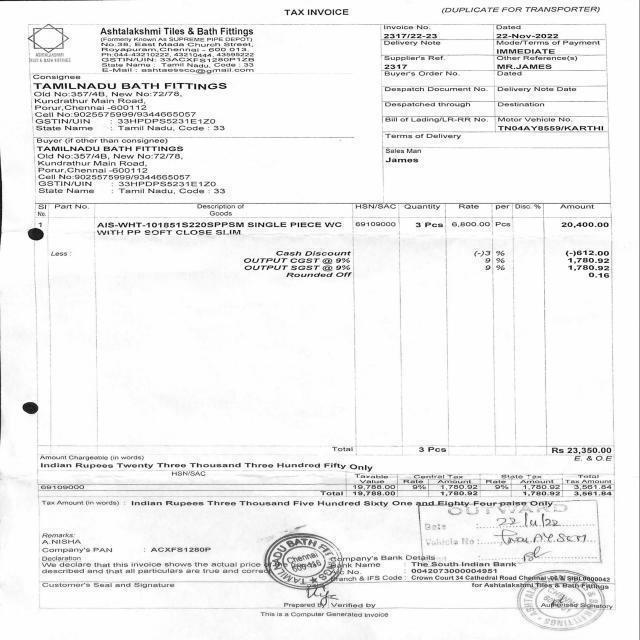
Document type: Invoice